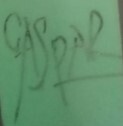
Signature of: gaspar noé